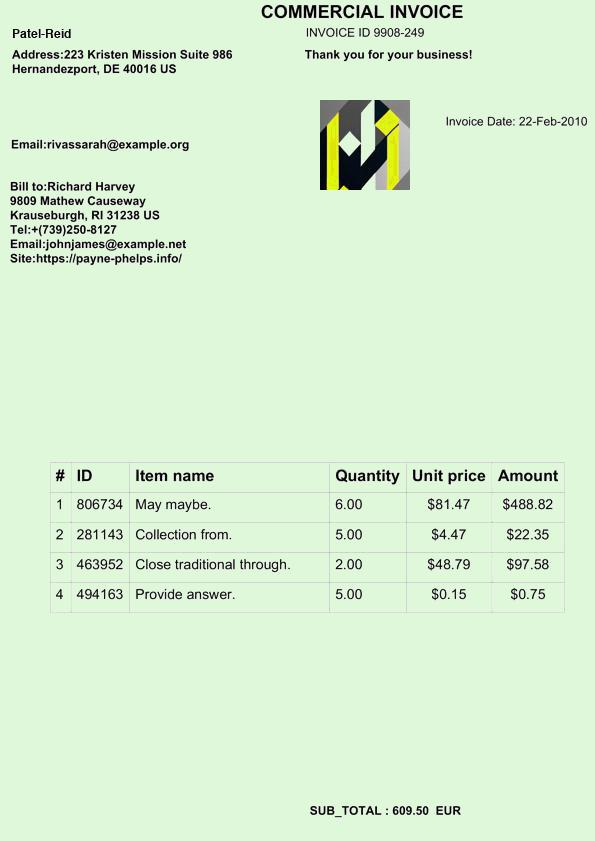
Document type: Invoice